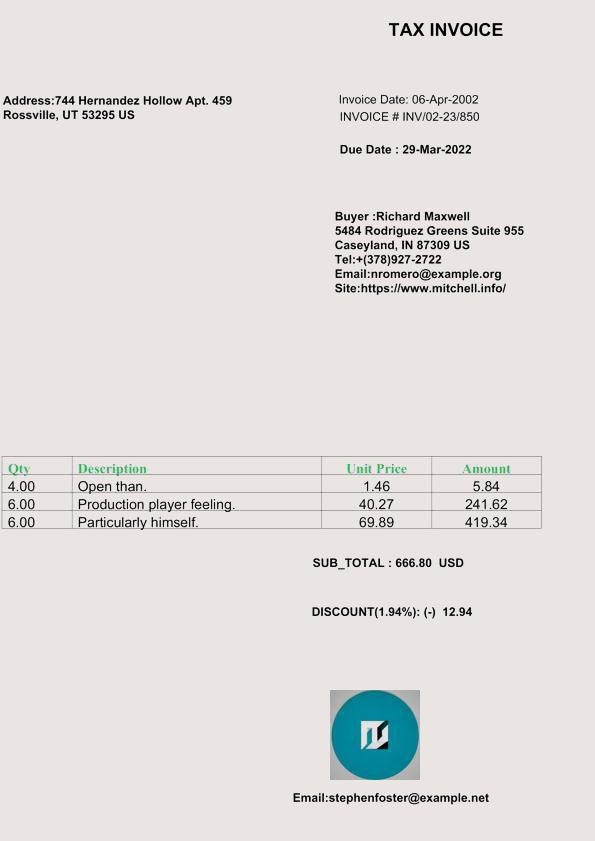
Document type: Invoice